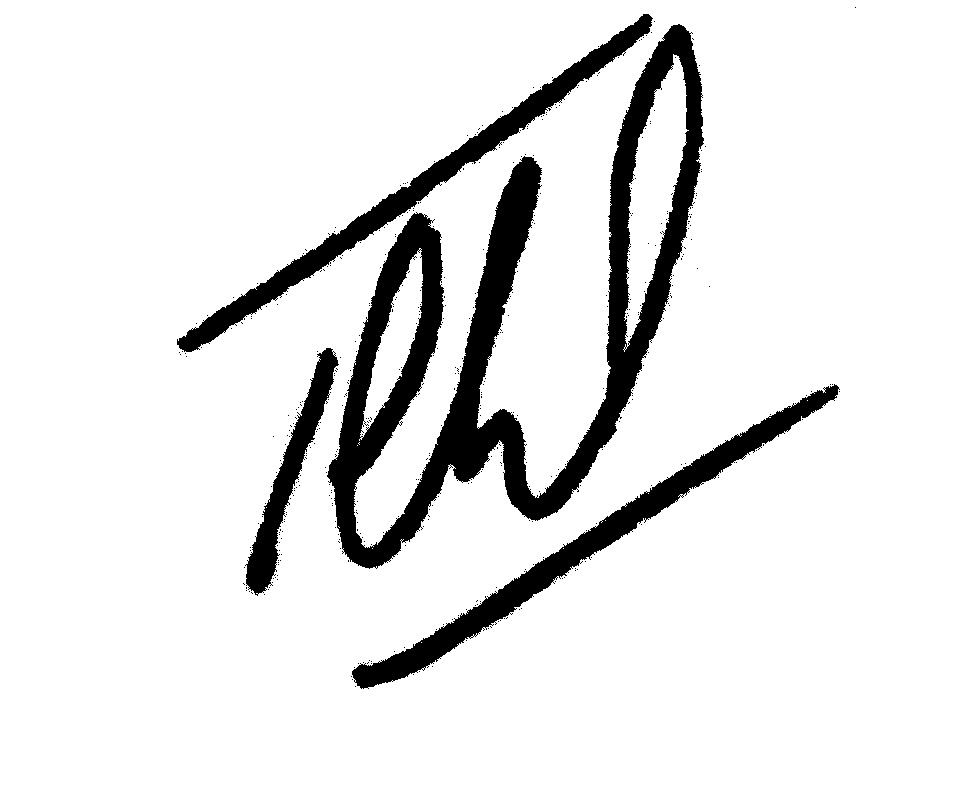
Signature of: jean périer